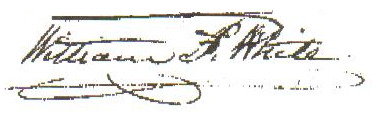
Signature of: william porter white